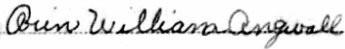
Signature of: orin william angwall